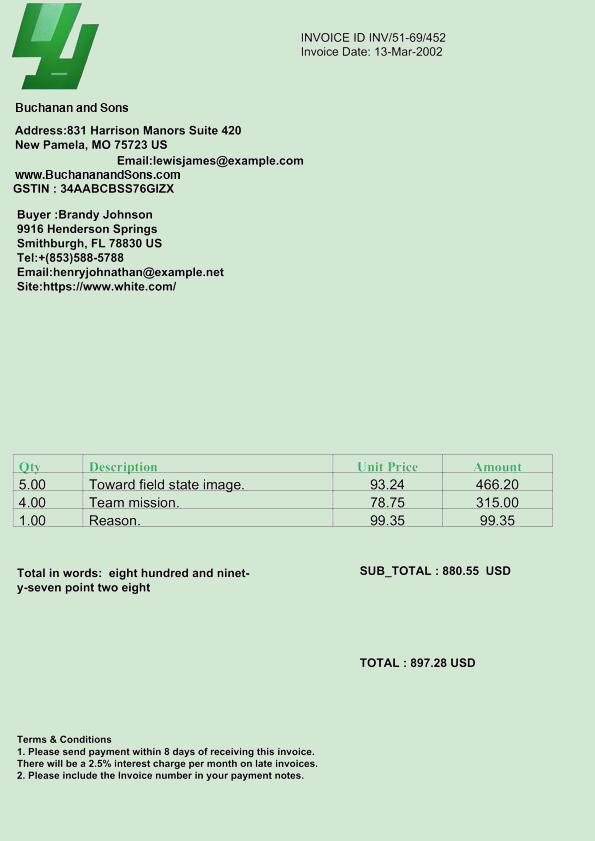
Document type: Invoice